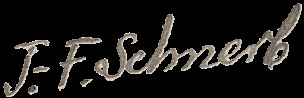
Signature of: jacques félix simon schnerb